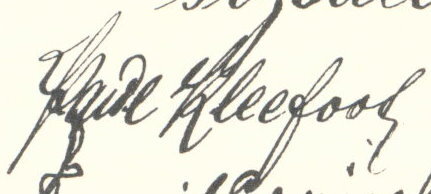
Signature of: paul kleefoot